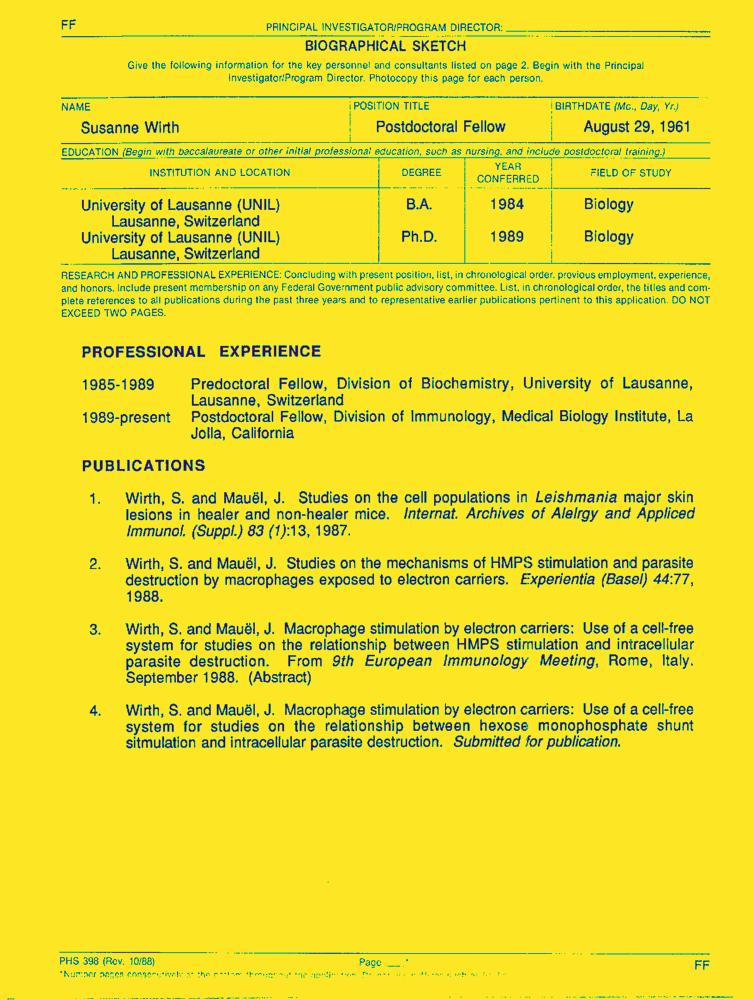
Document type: Resume-Doc